Question: What do the imaging results show?
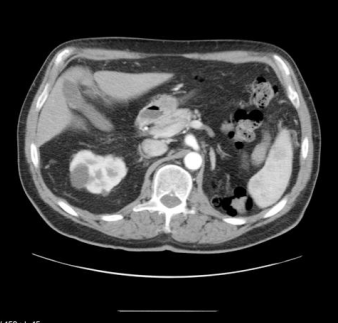
Answer: The imaging shows There is a lobular contour to the single right kidney with separate collecting systems which fuse proximally with congenital megaureter present distally. Note lobular contour to the single right kidney with separate collecting systems which fuse proximally with congenital megaureter present distally..